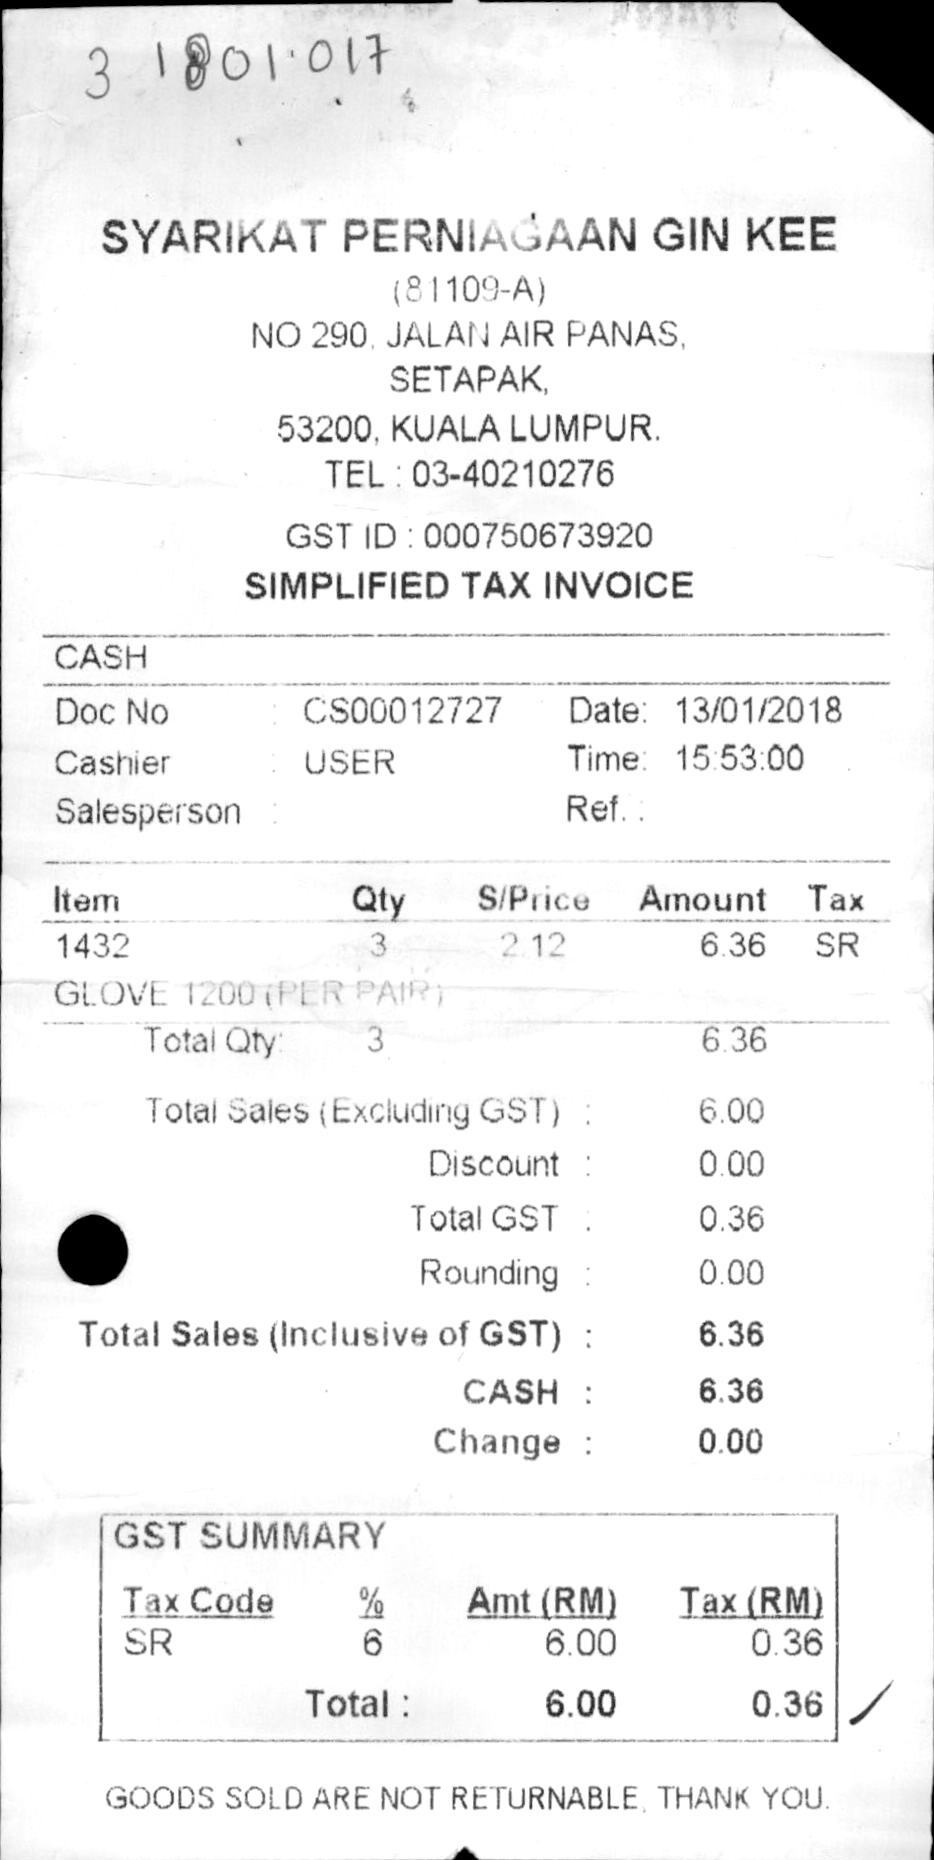
SYARIKAT PERNIAGAAN GIN KEE
(81109-A)
NO 290, JALAN AIR PANAS,
SETAPAK,
53200, KUALA LUMPUR
TEL : 03-40210276
GST ID : 000750673920
SIMPLIFIED TAX INVOICE
CASH
DOC NO.
GOODS SOLD ARE NOT RETURNABLE, THANK YOU.
CS00012727
DATE: 13/01/2018
CASHIER
0.36
USER
TIME: 15:53:00
SALESPERSON :
REF. :
ITEM
QTY
S/PRICE
AMOUNT
TAX
1432
3
2.12
6.36
SR
GLOVE 1200 (PER PAIR)
TOTAL QTY:
3
6.36
TOTAL SALES (EXCLUDING GST) :
6.00
DISCOUNT :
0.00
TOTAL GST :
0.36
ROUNDING :
0.00
TOTAL SALES (INCLUSIVE OF GST) :
6.36
CASH :
6.36
CHANGE :
0.00
GST SUMMARY
TAX CODE
%
AMT(RM)
TAX(RM)
SR
6
6.00
0.36
TOTAL :
6.00